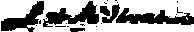
Signature of: joshua hall mcilvaine